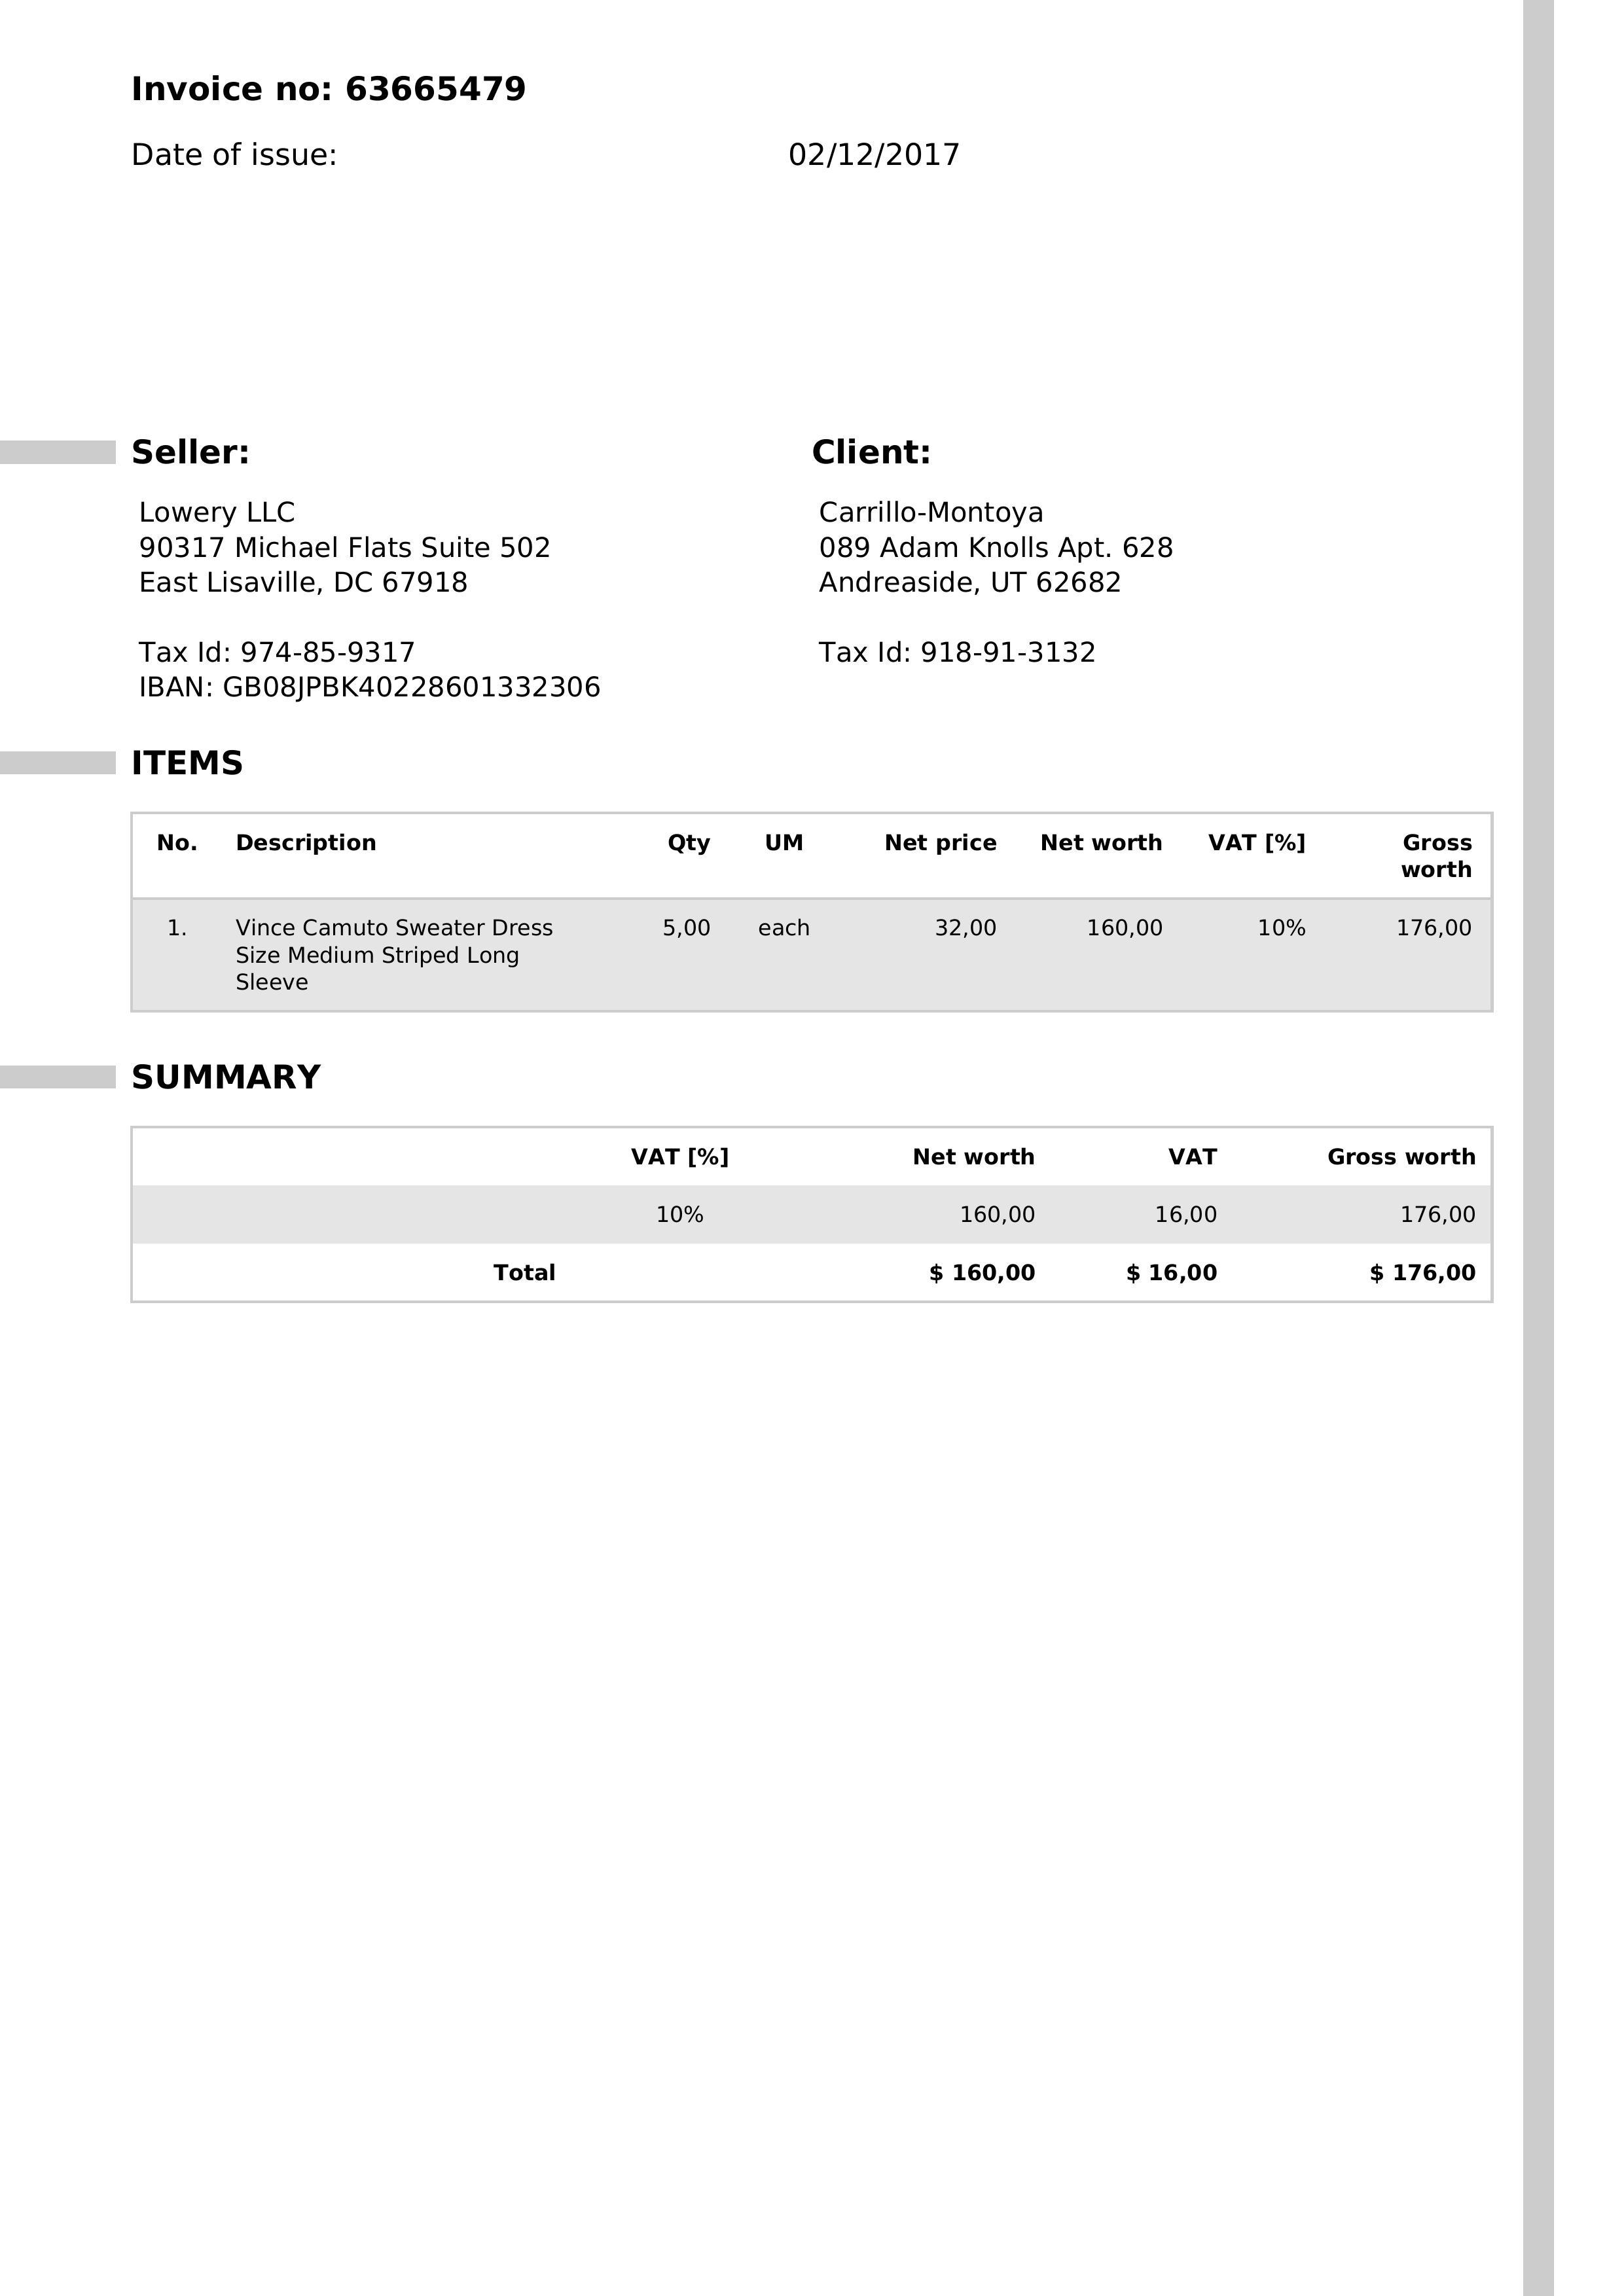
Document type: Invoice